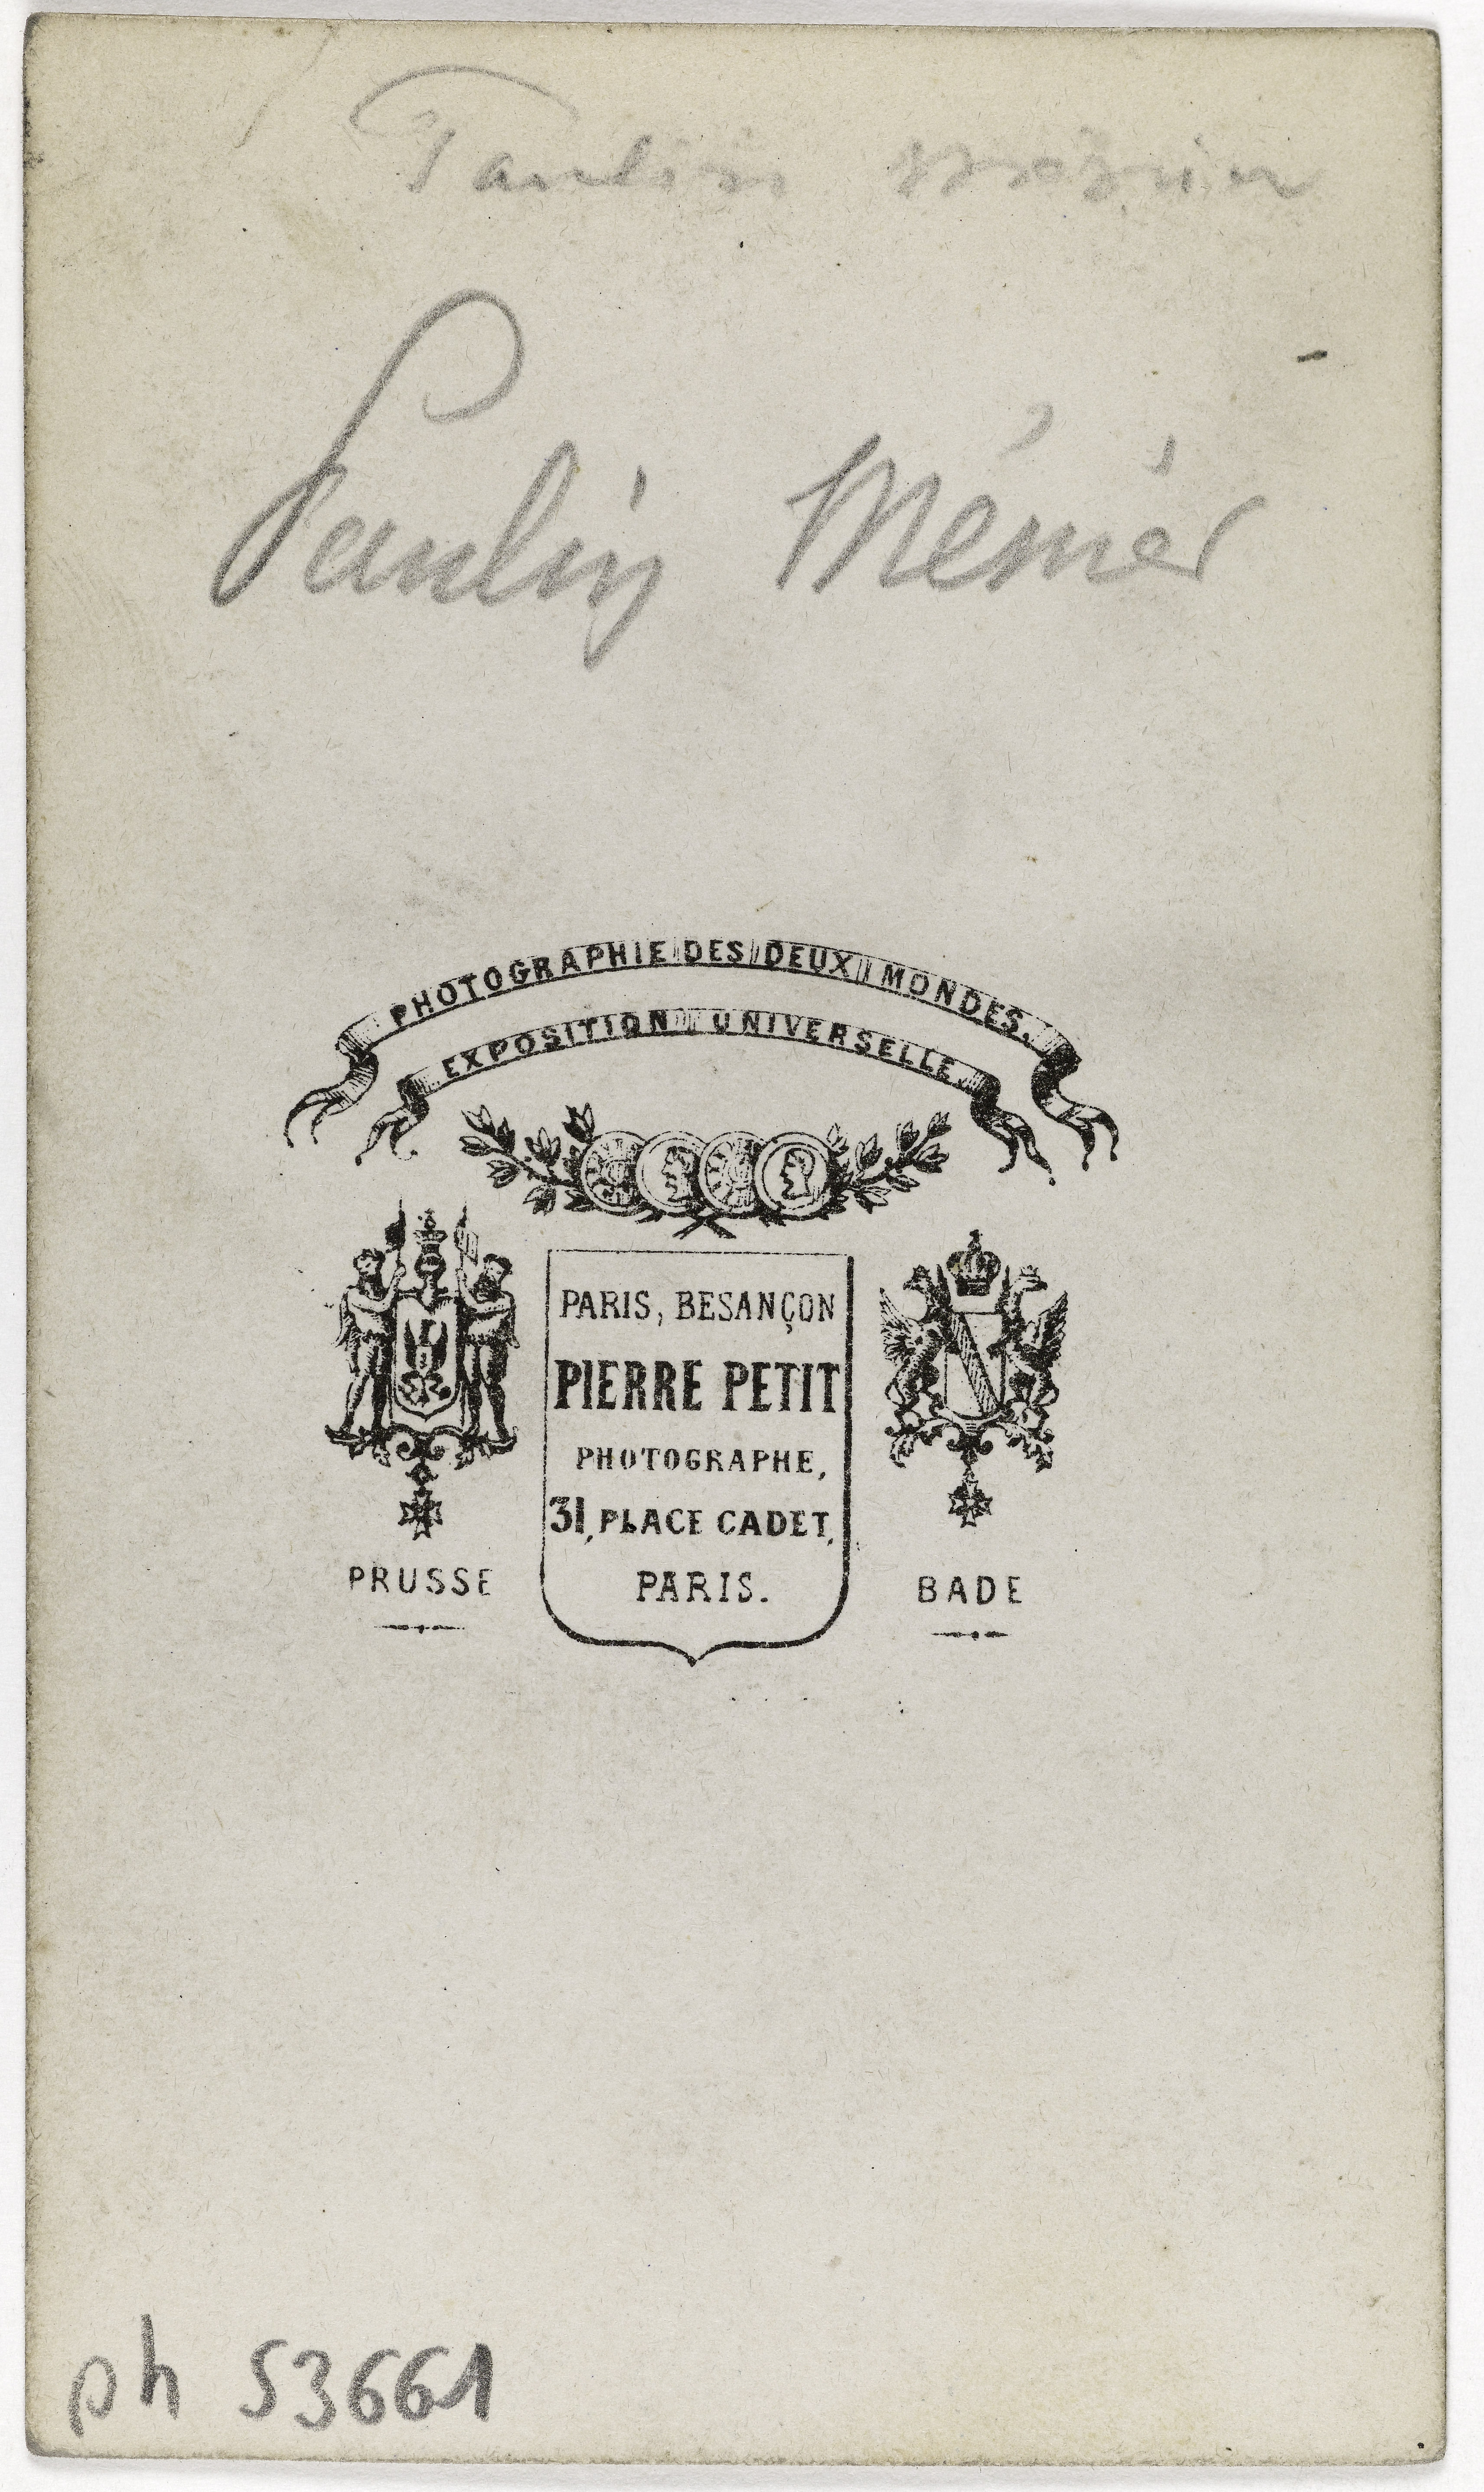
Signature of: pierre petit